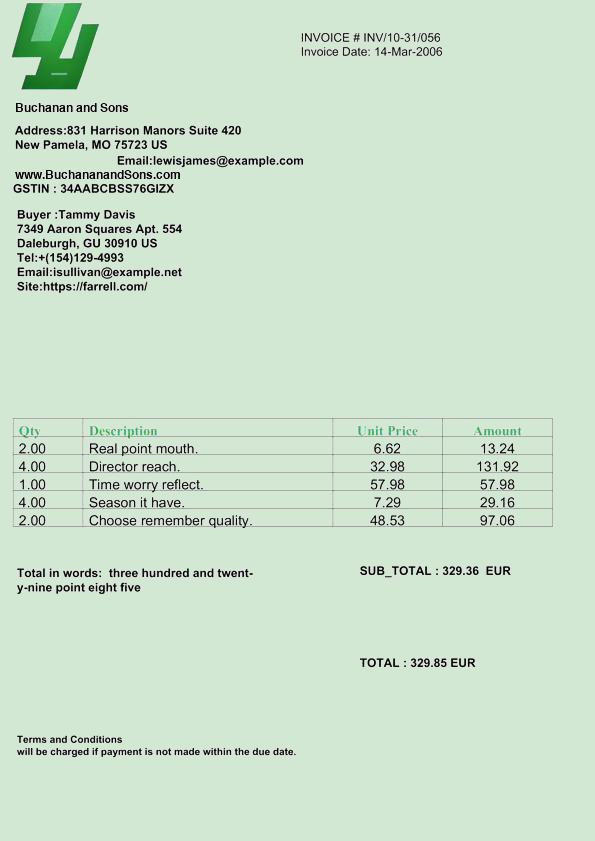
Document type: Invoice